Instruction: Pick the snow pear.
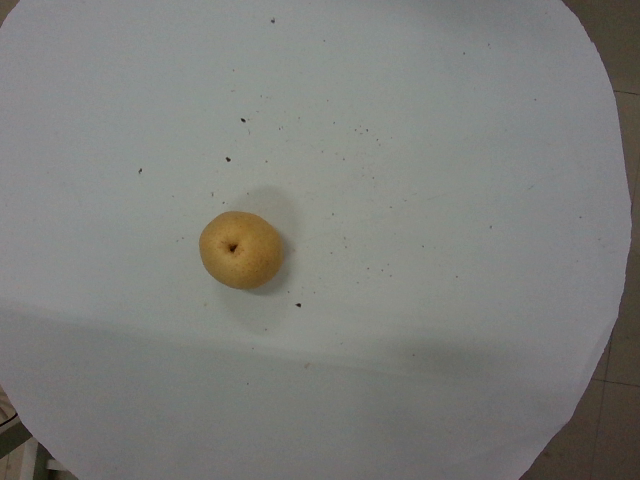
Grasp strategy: vertical